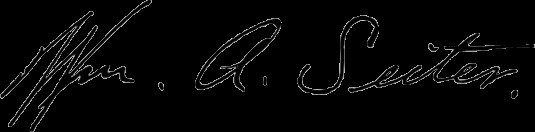
Signature of: william a seiter